Question: What type of tax is indicated in the document, personal property or real estate?
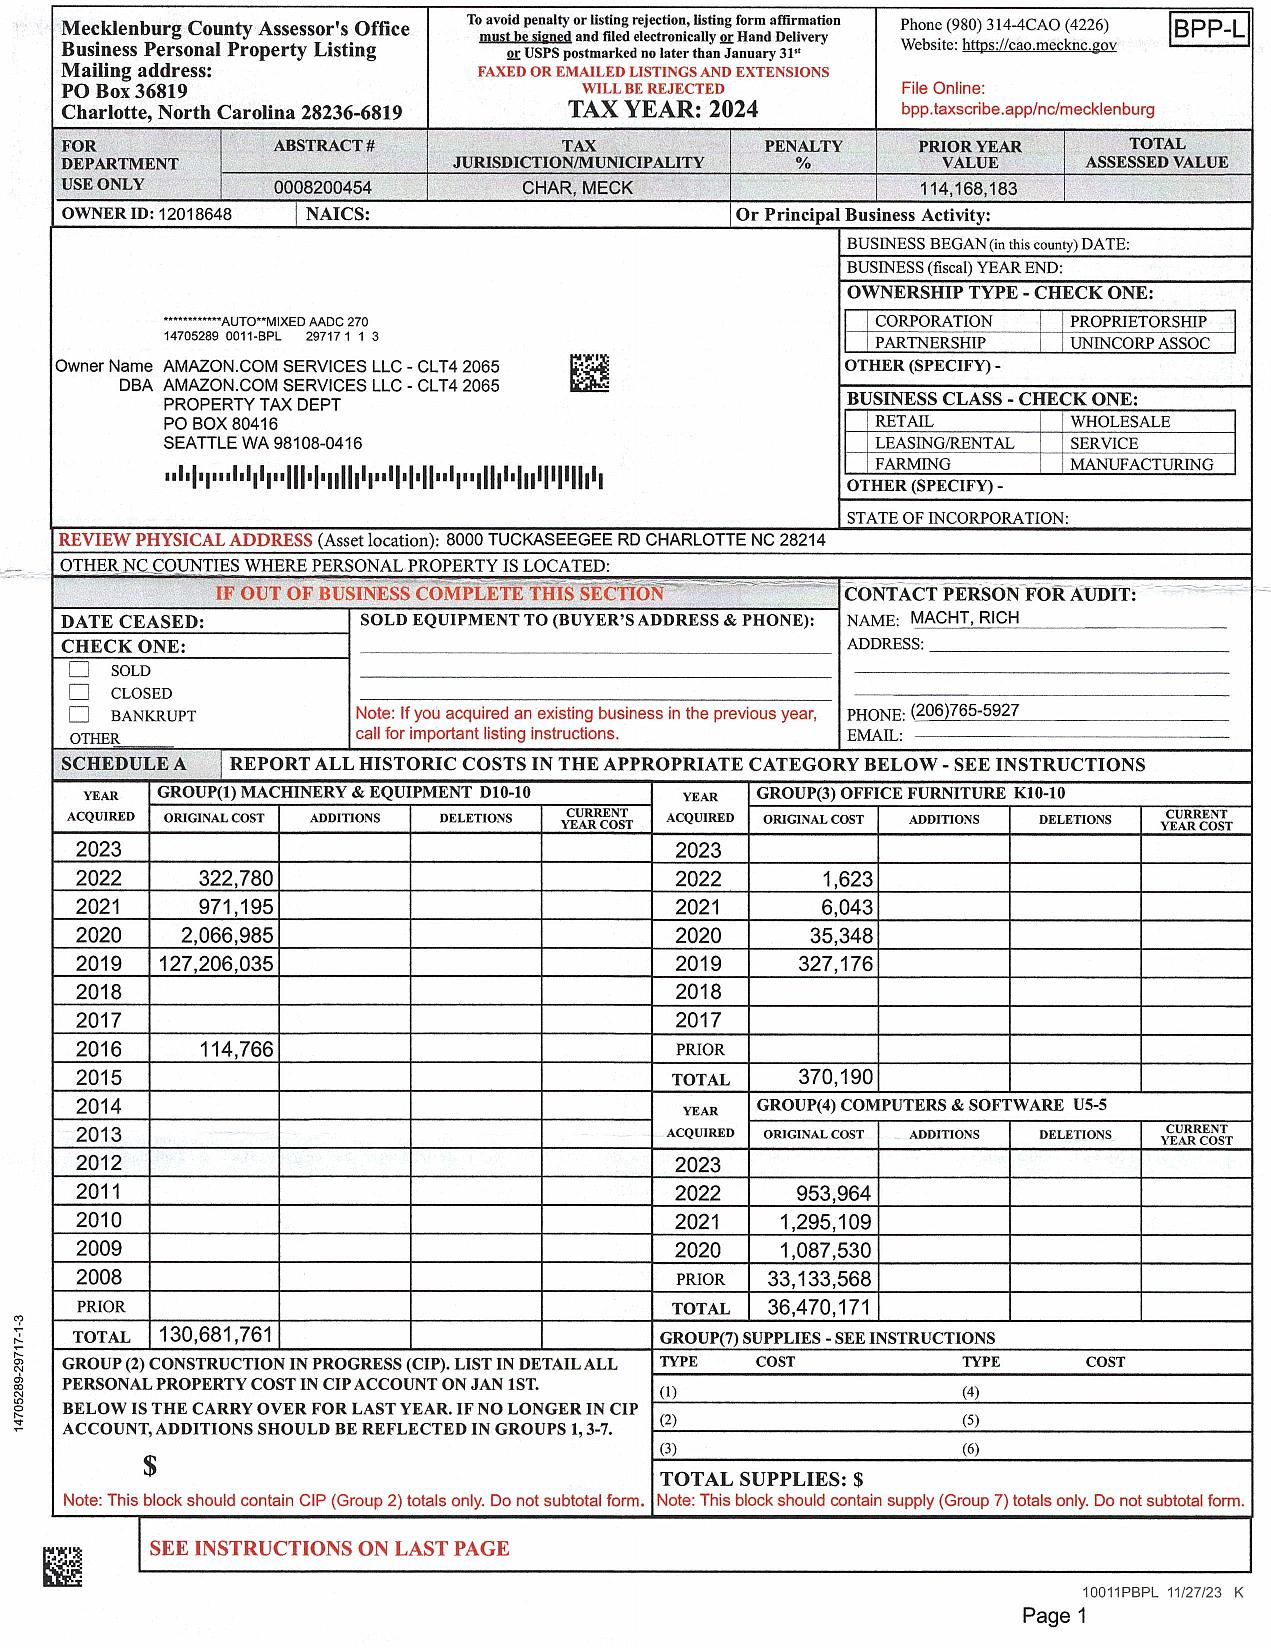
Answer: "Business Personal Property Listing"